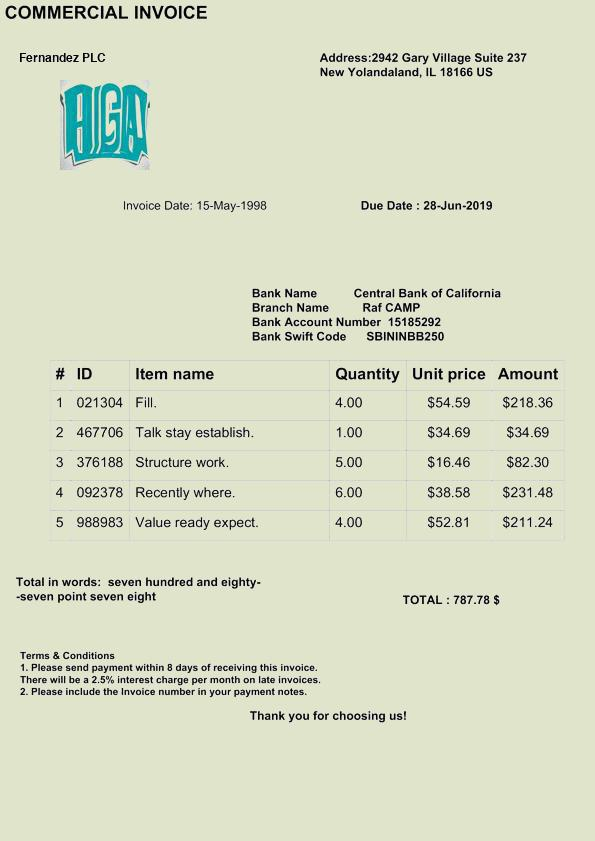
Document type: Invoice